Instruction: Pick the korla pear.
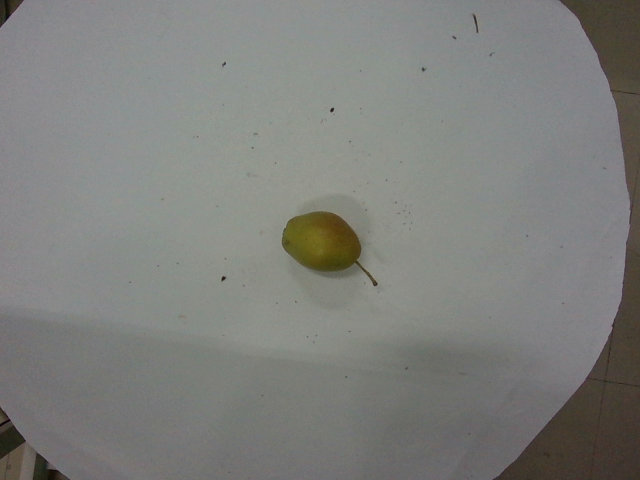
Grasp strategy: vertical